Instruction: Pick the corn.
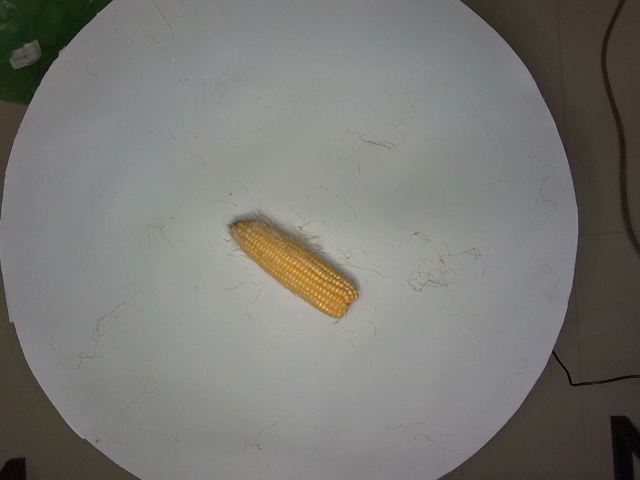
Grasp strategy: vertical